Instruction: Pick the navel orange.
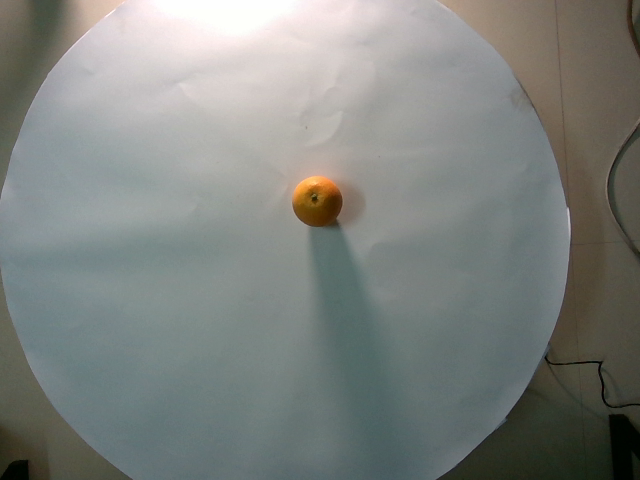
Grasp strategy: vertical